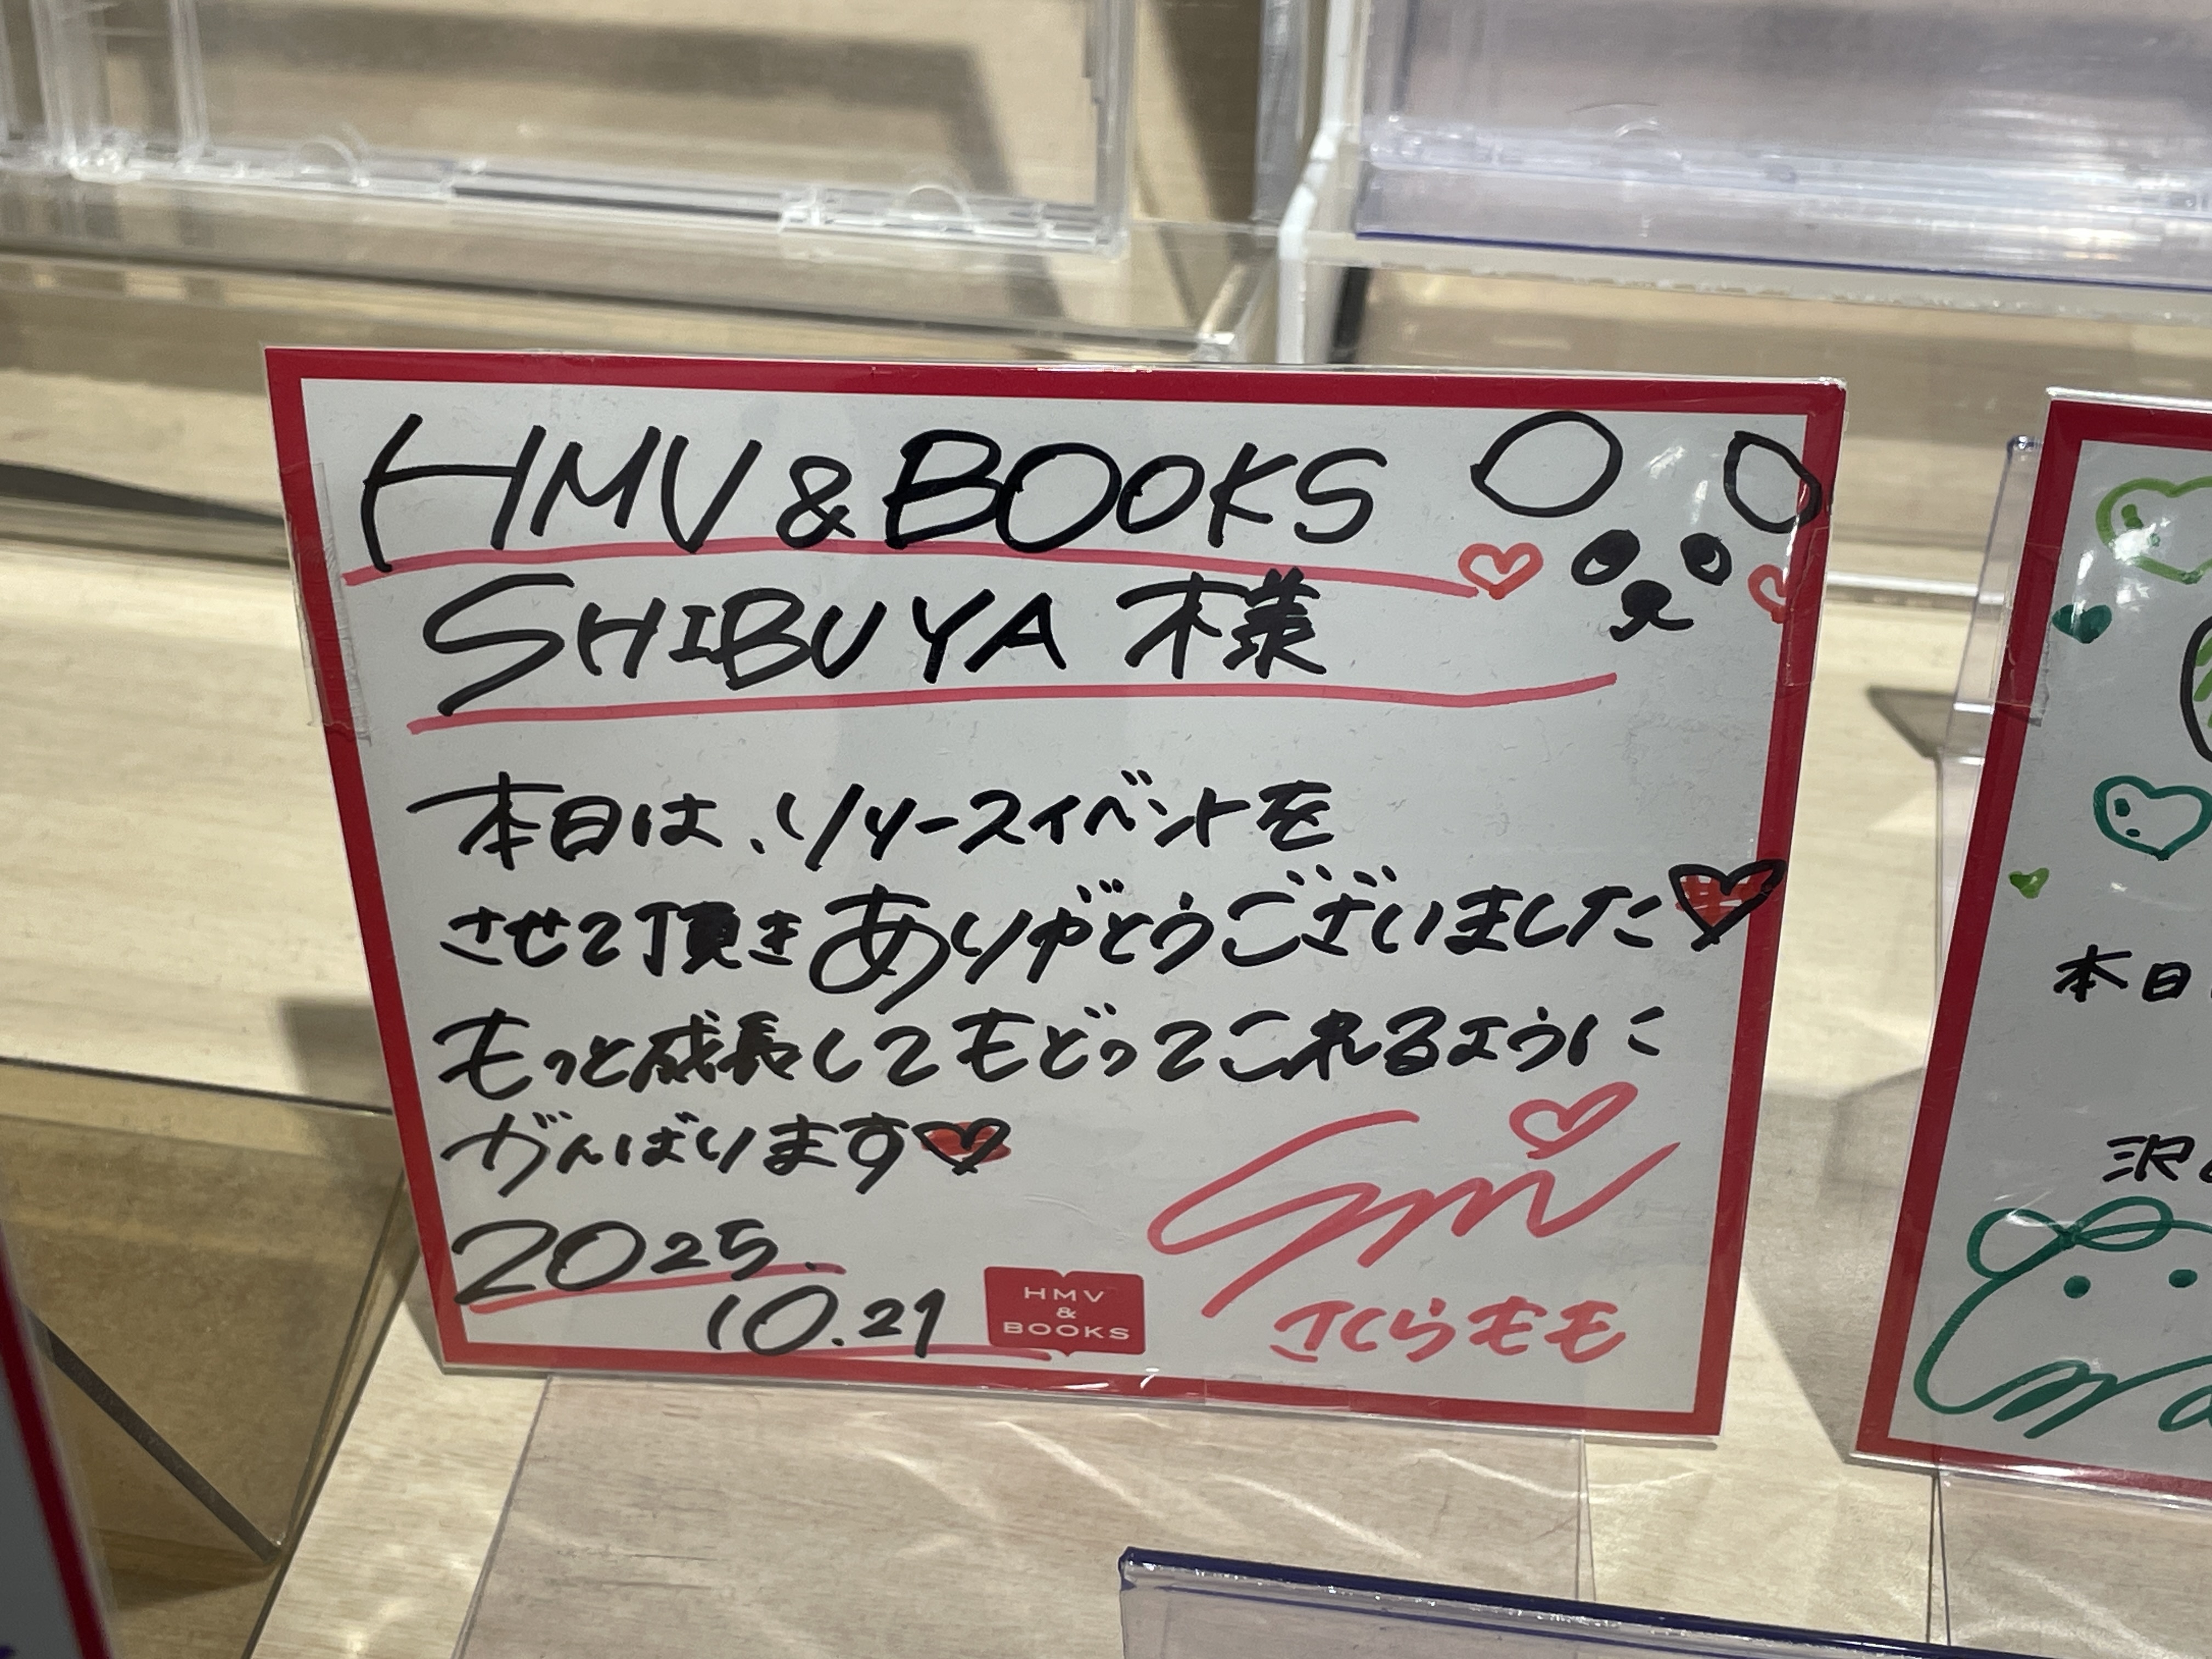
Signature of: momo sakura